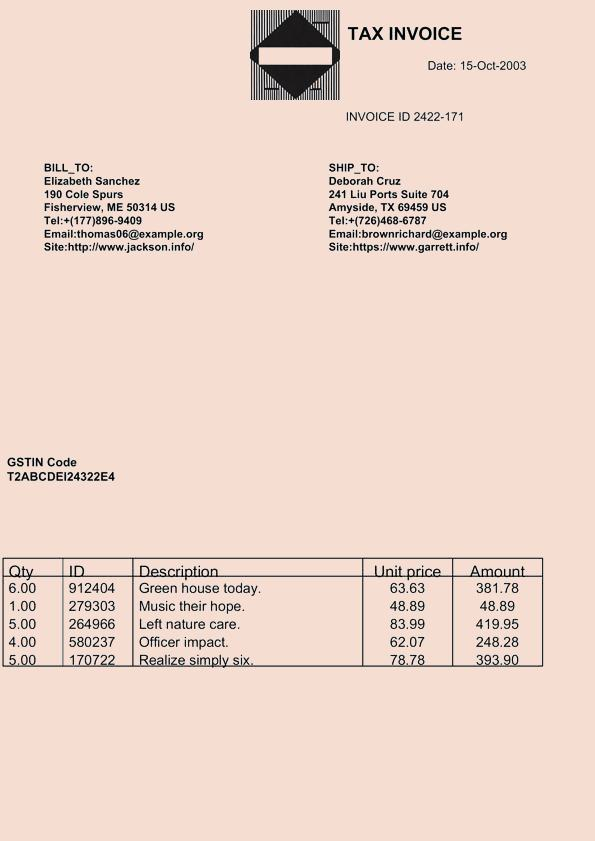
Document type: Invoice